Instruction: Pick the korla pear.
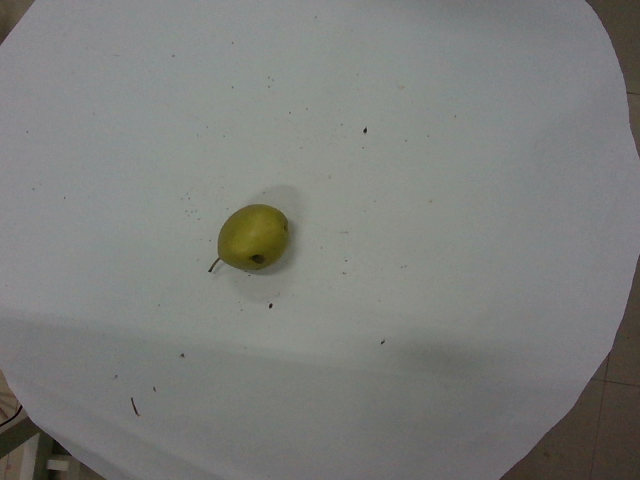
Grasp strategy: vertical